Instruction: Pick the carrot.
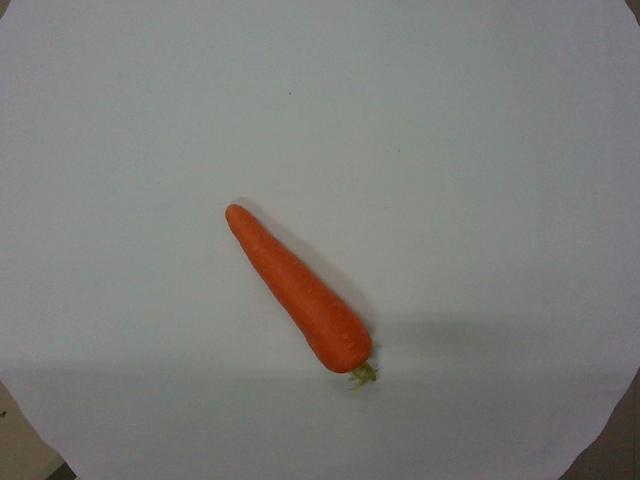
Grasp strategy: vertical